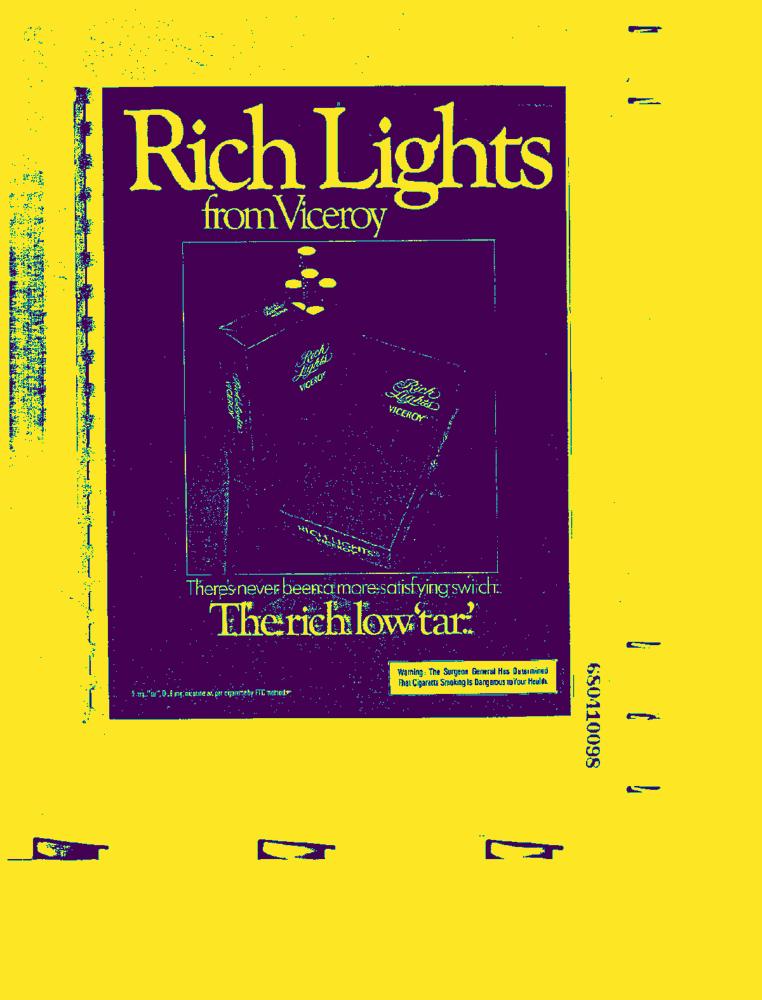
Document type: AD